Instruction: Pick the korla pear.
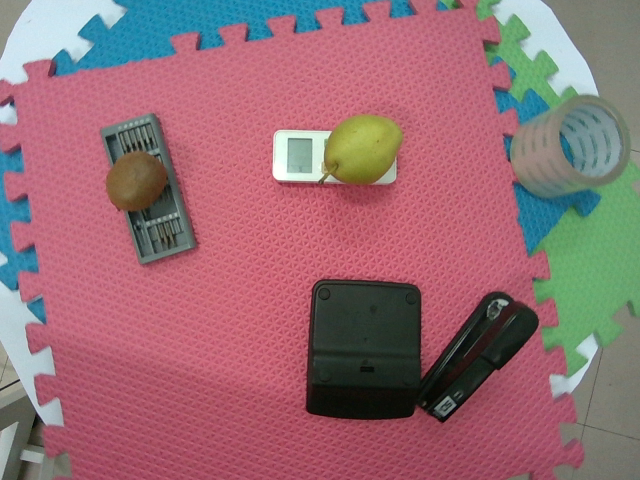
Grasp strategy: vertical